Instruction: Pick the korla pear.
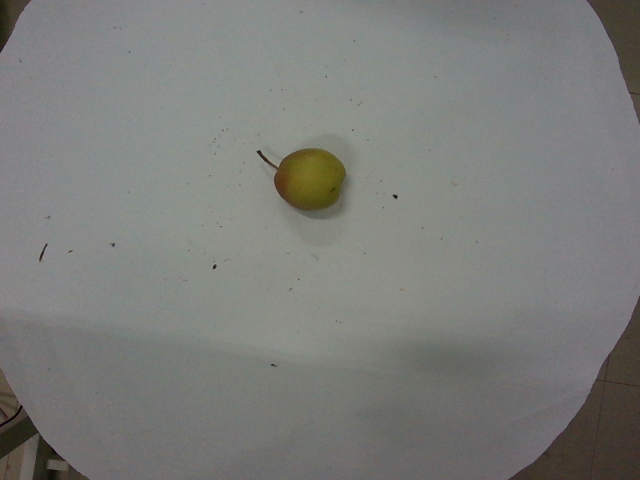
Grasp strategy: vertical